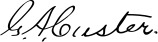
Signature of: george armstrong custer